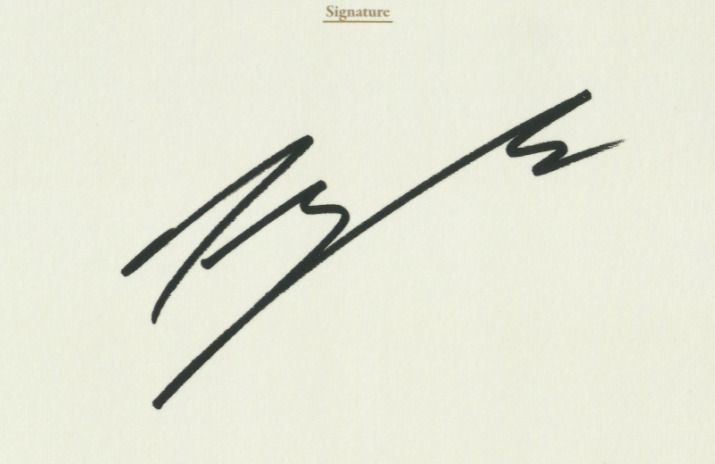
Signature of: lee ju yeon